Question: Describe the condition in detail:
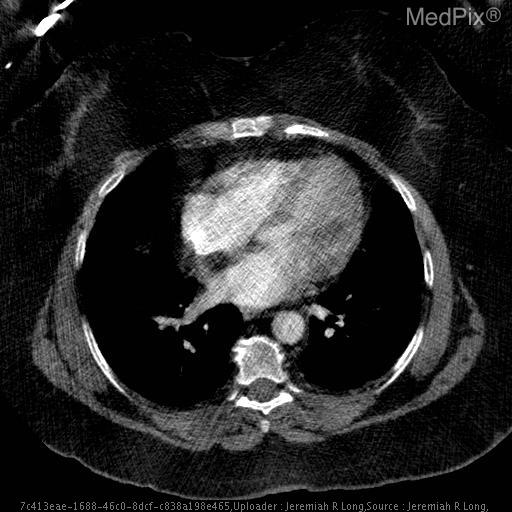
Answer: The disease is discussed as: Lipomatous hypertrophy of the interatrial septum (LHAS) is a benign process characterized by accumulation of fat within the interatrial septum.  The incidence of LHAS is 1% in autopsy series and increases with increasing age and obesity.  This lesion is of little clinical significance; patients with LHAS have slightly higher risk of supraventricular tachycardia, and several cases of hemodynamically significant SVC obstruction have been reported.  Otherwise, LHAS tends to be an incidental finding.
	At imaging, LHAS demonstrates fat attenuation and follows the signal intensity of fat on MR sequences.  Narrowing of the lesion around the fossa ovalis lends the lesion a dumbbell-shaped contour.
	The presence of fat in a cardiac mass excludes lesions such as myxomas, fibromas, and fibroelastosis.  Cardiac lipomas are uncommon lesions and tend to be subendocardial or subpericaridal in location, and generally a capsule can be found at imaging.  Cardiac liposarcomas are extremely rare, often presenting with metastases or cardiac constrictive symptoms.